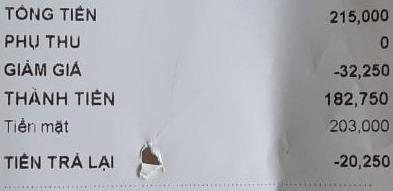
TỔNG TIỀN 215,000
PHỤ THU 0
GIẢM GIÁ -32,250
THÀNH TIỀN 182,750
Tiền mặt 203,000
TIỀN TRẢ LẠI -20,250